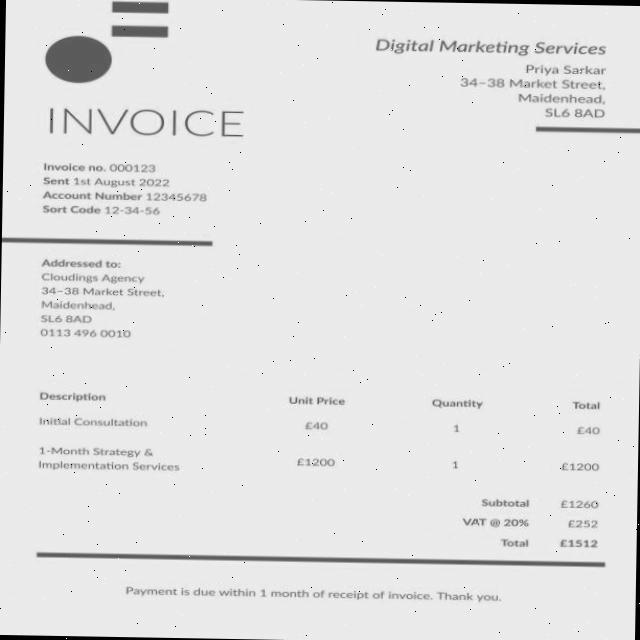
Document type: Invoice